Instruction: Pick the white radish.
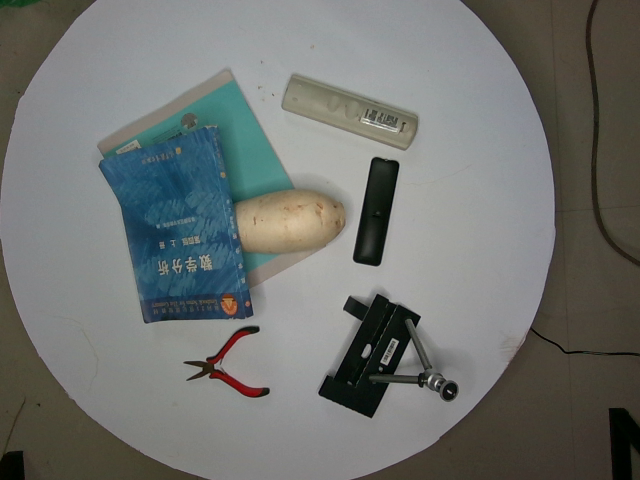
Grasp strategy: vertical